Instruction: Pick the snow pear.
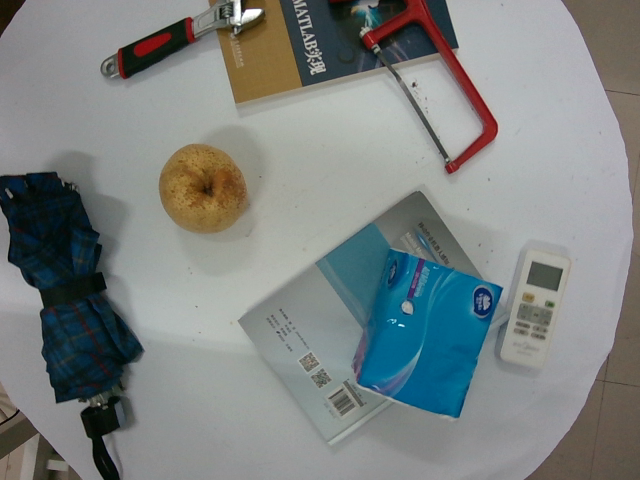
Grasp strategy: vertical